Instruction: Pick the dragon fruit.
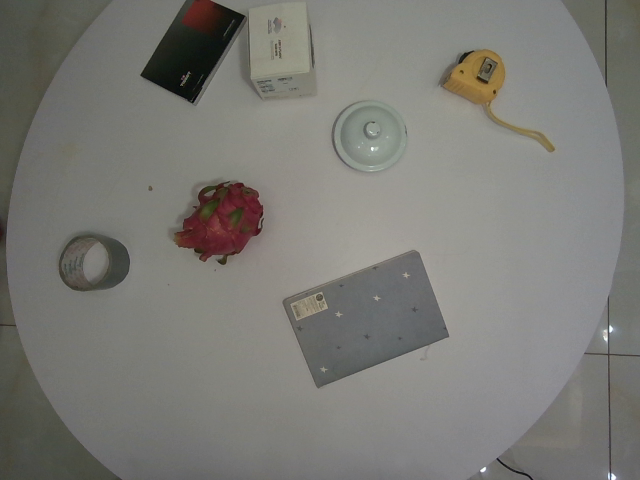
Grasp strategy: vertical